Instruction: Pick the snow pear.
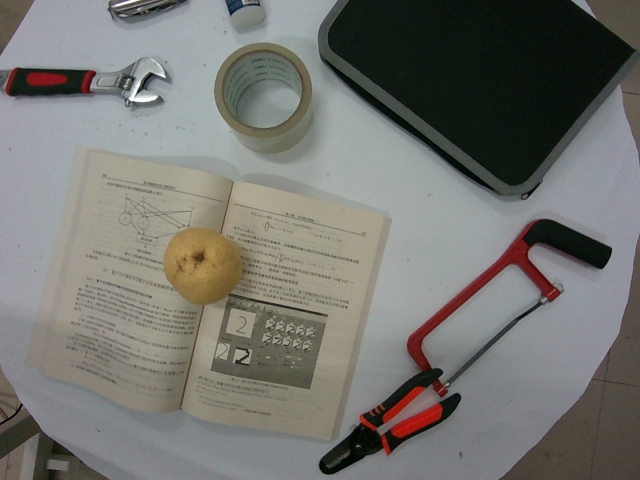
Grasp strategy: vertical